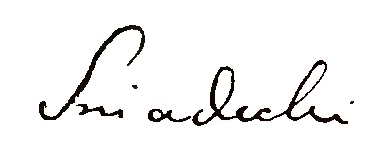
Signature of: jędrzej śniadecki